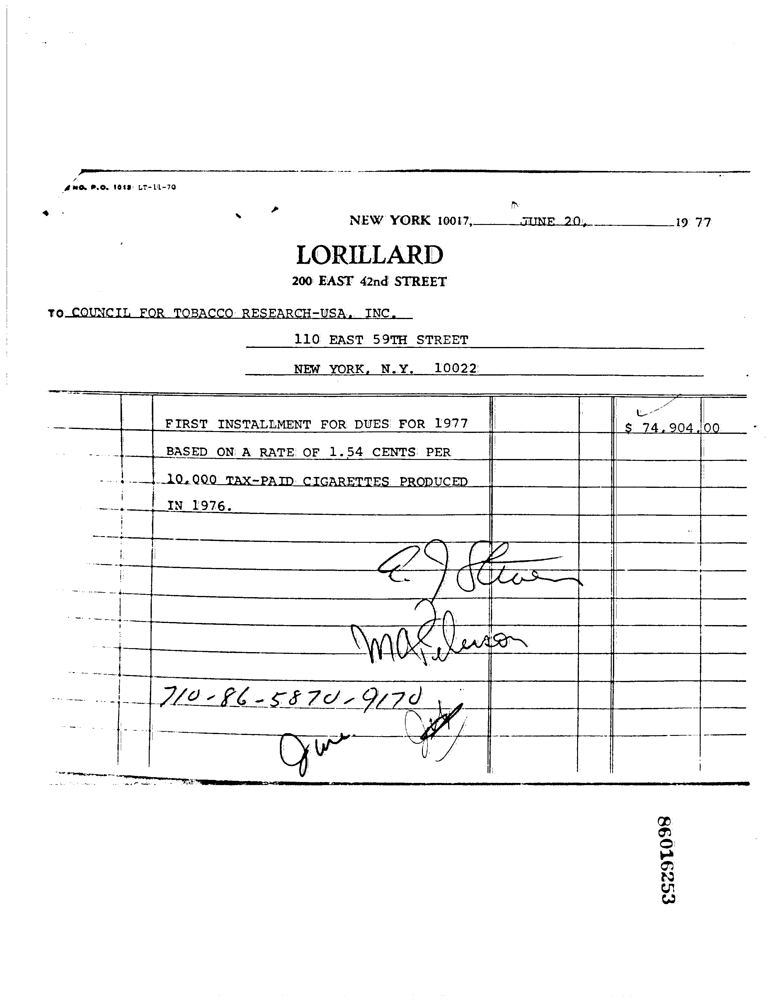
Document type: Invoice